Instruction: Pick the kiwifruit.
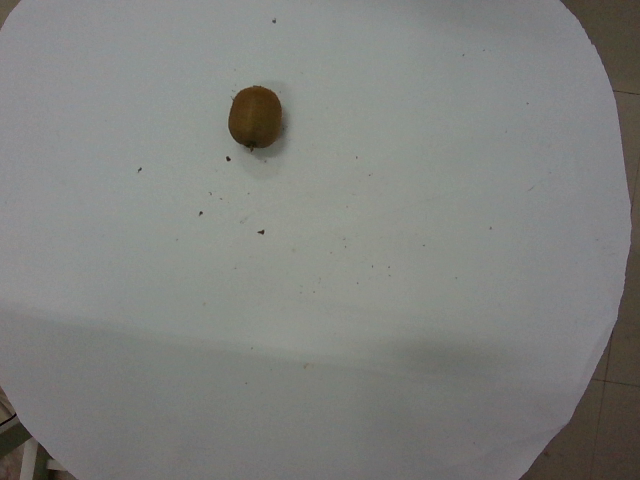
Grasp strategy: vertical